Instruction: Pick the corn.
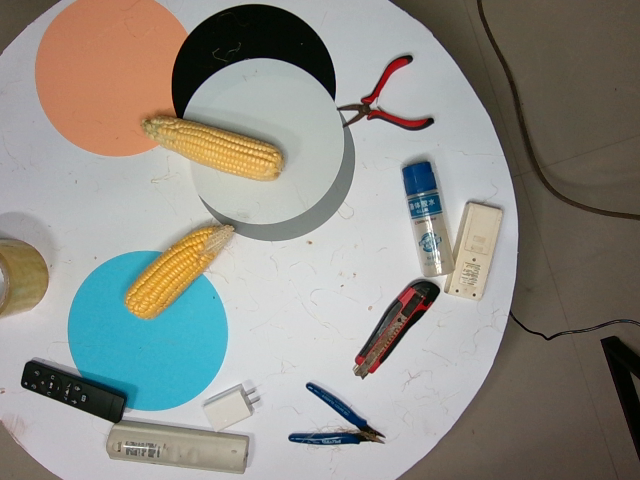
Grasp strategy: vertical